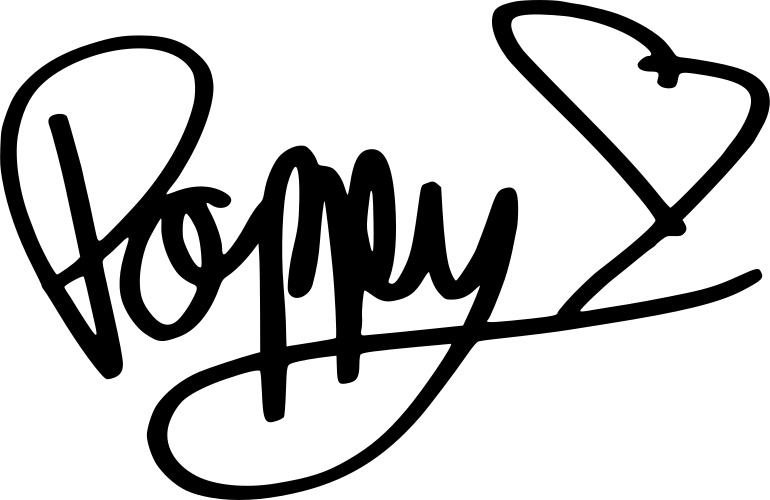
Signature of: poppy